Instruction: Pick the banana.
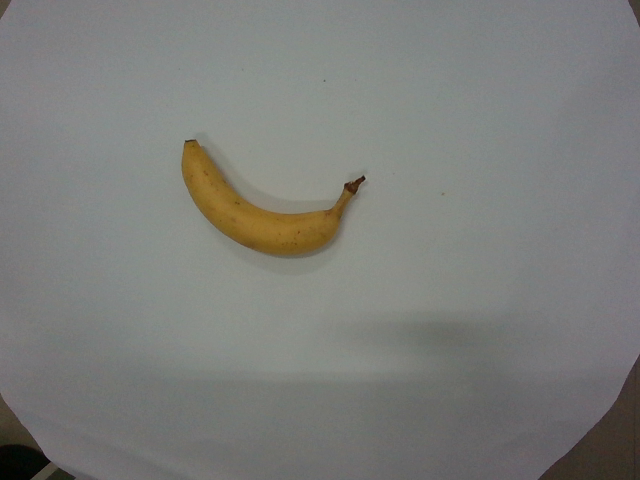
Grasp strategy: vertical